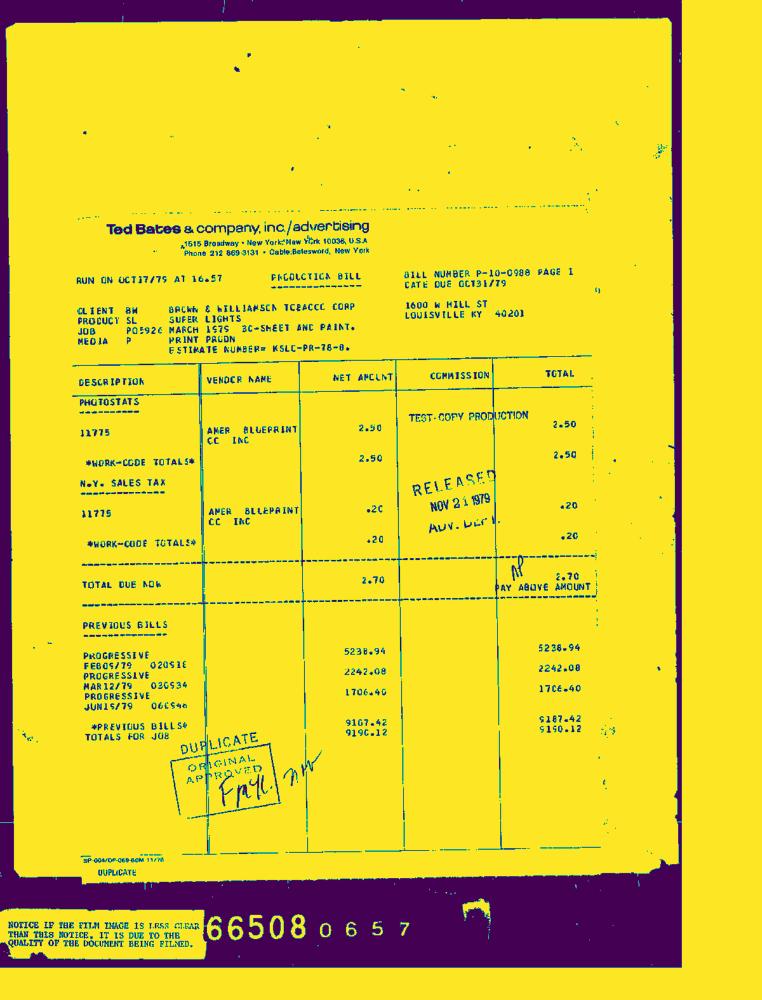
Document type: Invoice-Doc